Question: How is the history relevant to the case?
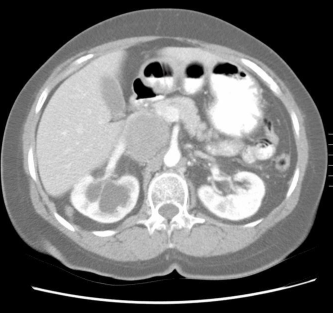
Answer: The patient's history of 69 y/o African-American female with a history of chronic renal insufficiency and hypertension presented with a 2 month history of worsening low back pain. is key in understanding the case.